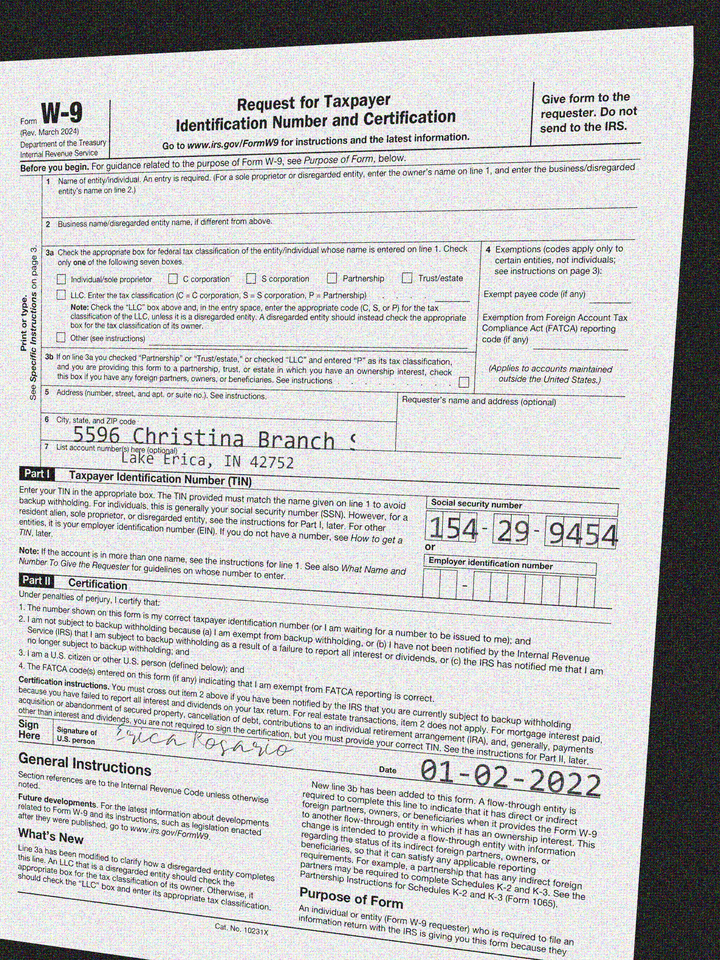
adr1: 5596 Christina Branch Suite 464
adr2: Lake Erica, IN 42752
cbx: no
ssn: 154299454
sdt: 01-02-2022